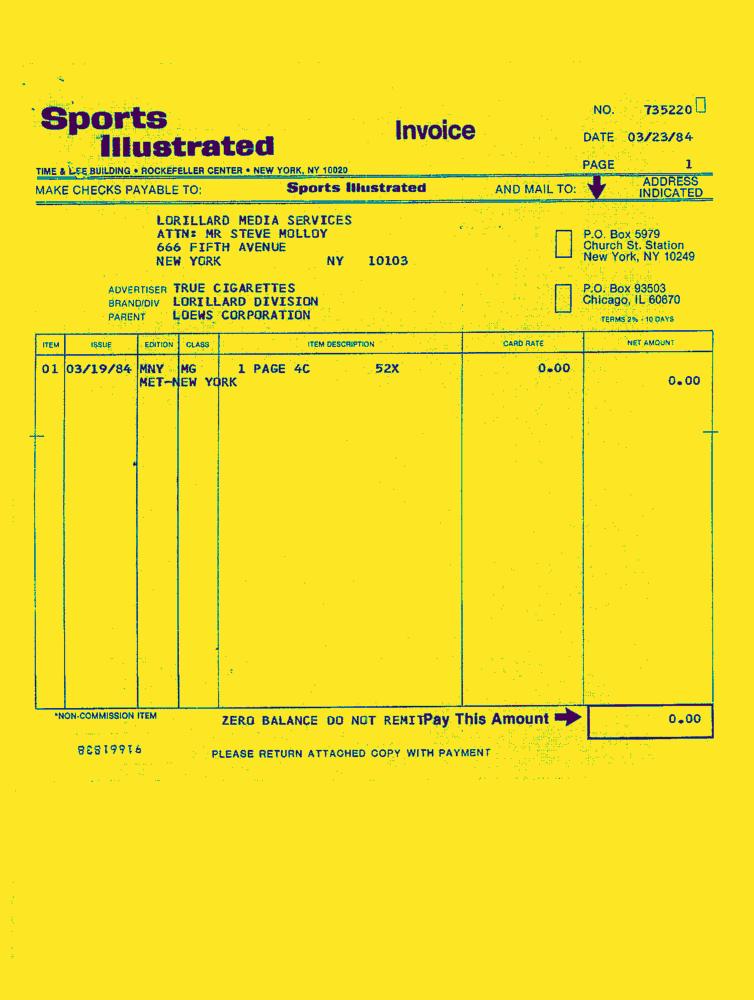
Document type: Invoice-Doc